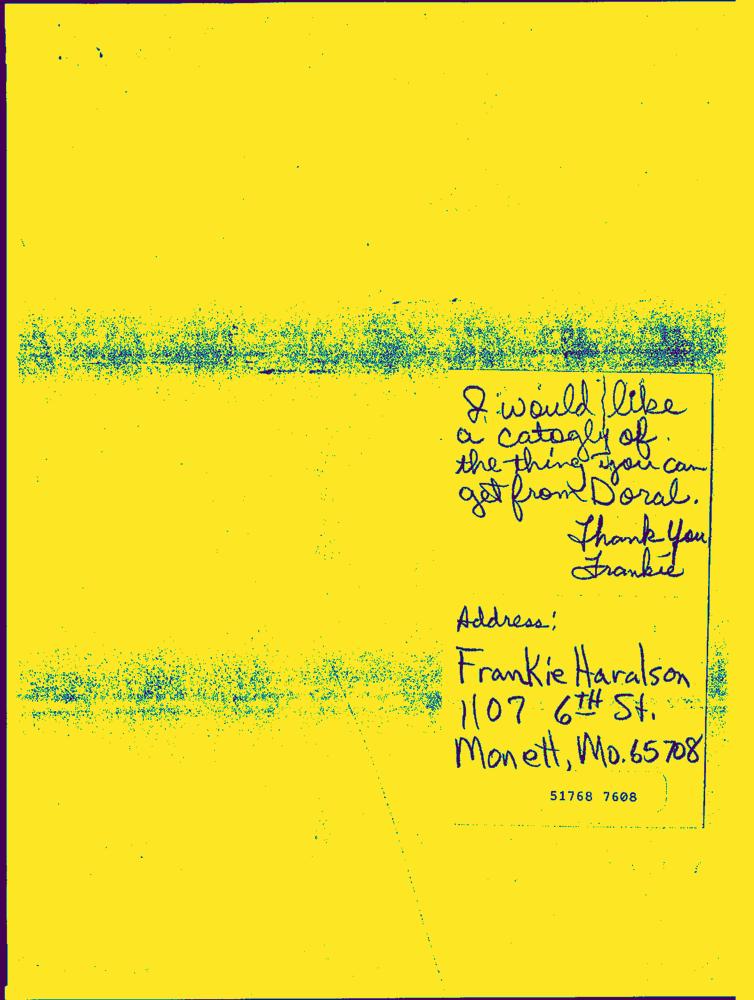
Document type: Hand-Written